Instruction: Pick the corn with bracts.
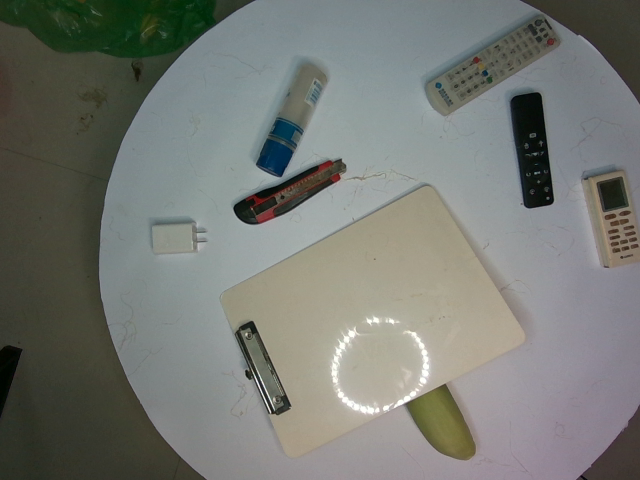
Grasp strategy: vertical